Question: What is the filing due date as per the document?
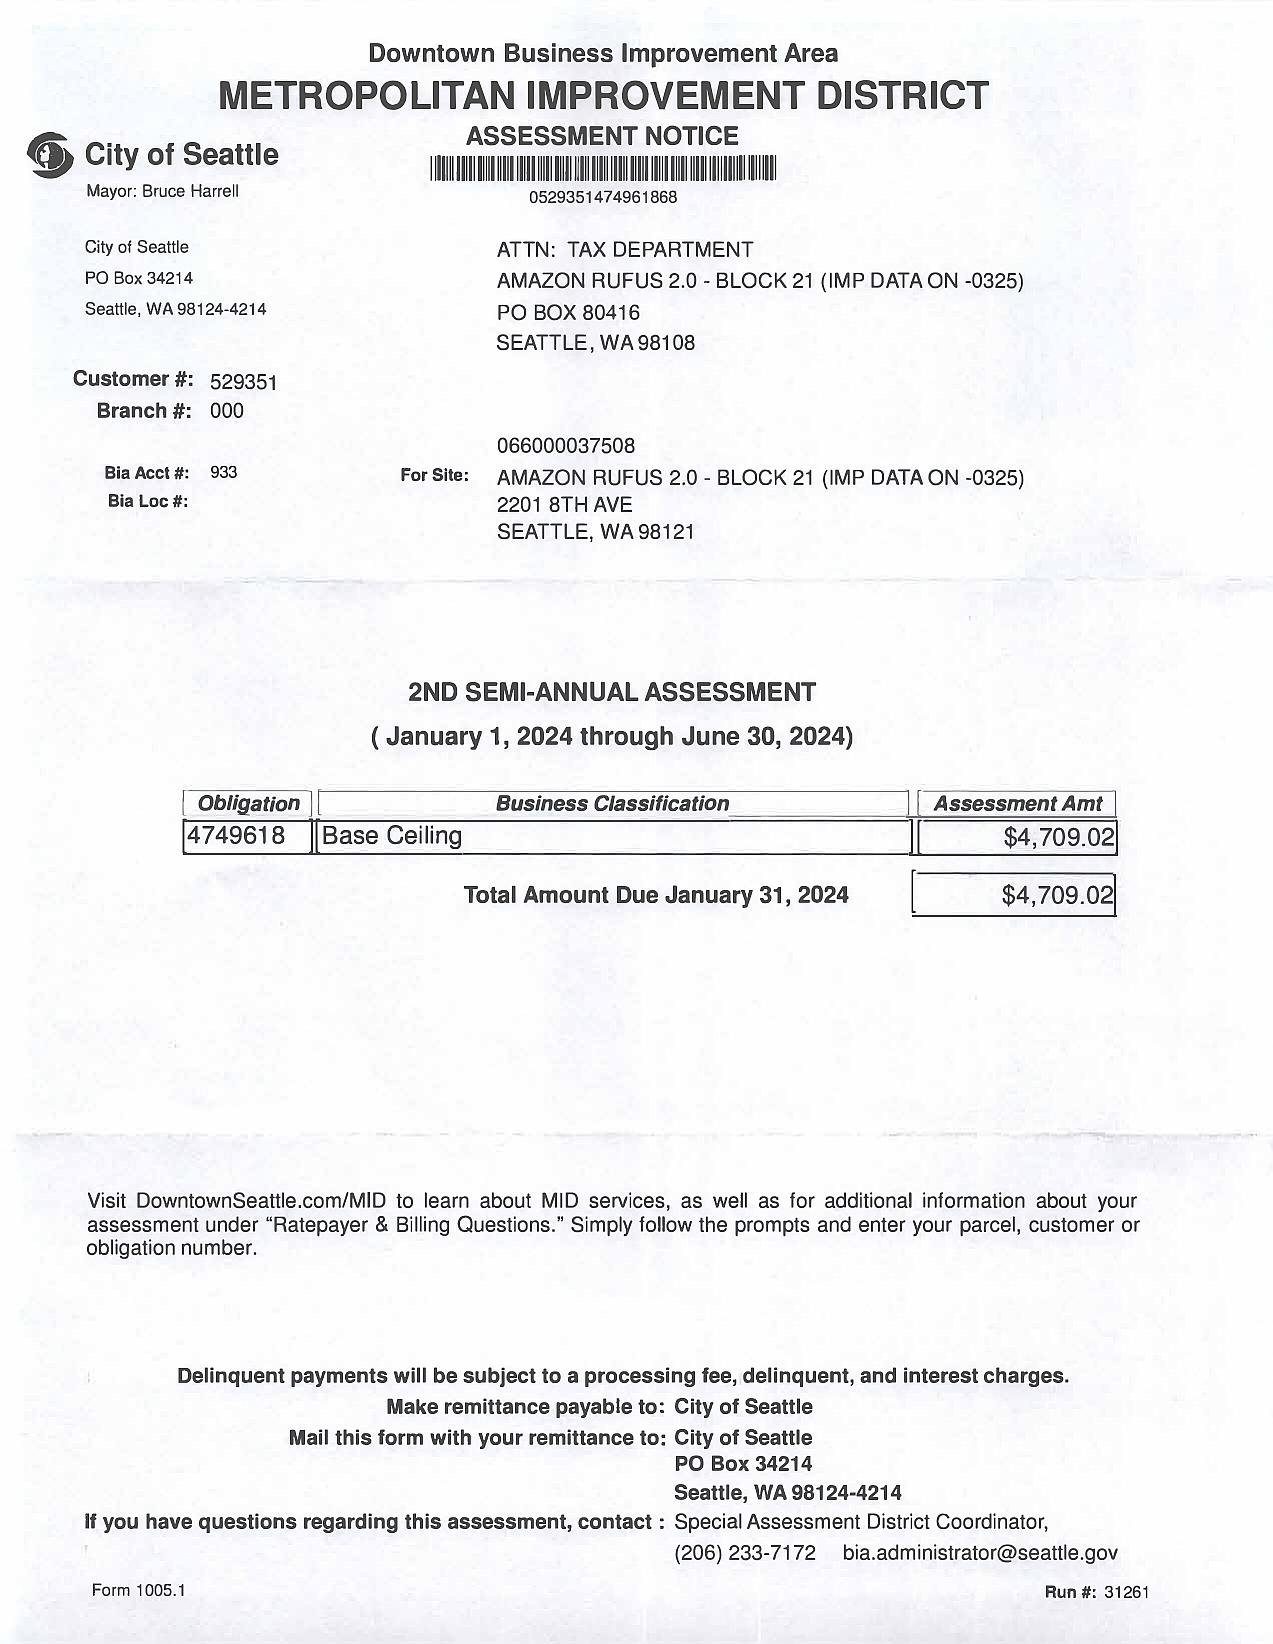
Answer: "31-Jan-24"